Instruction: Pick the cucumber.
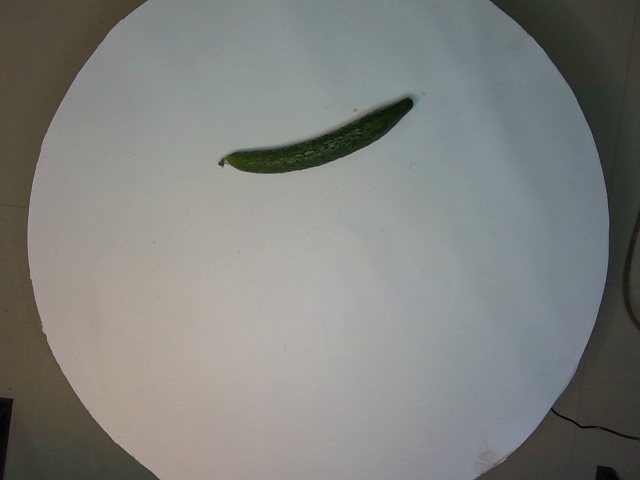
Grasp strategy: vertical